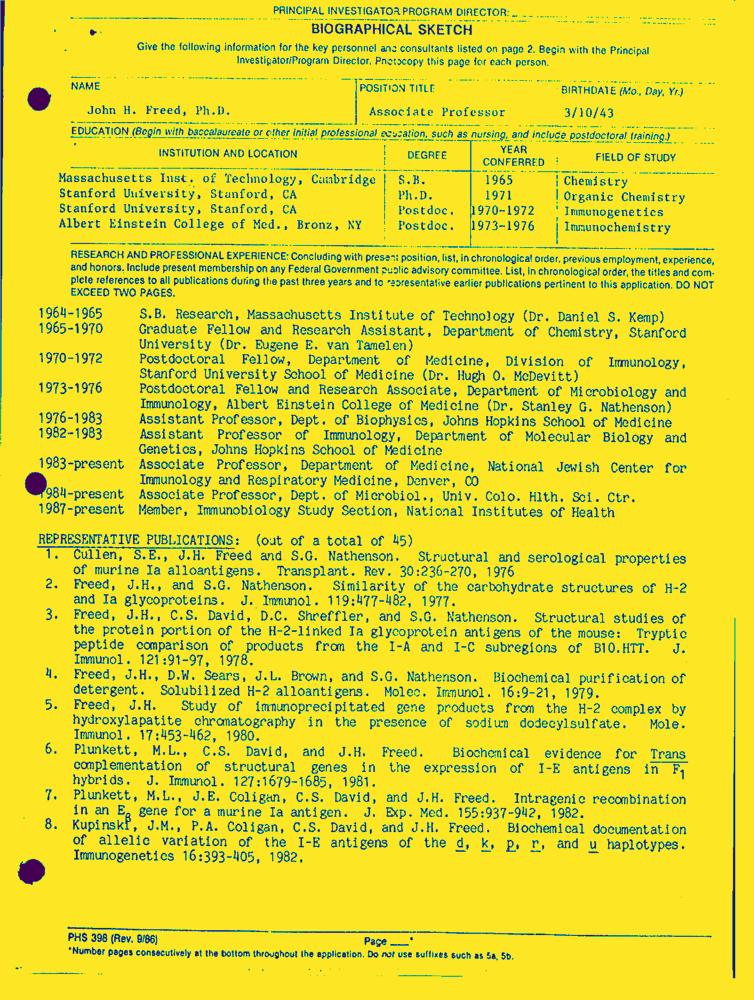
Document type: Resume-Doc